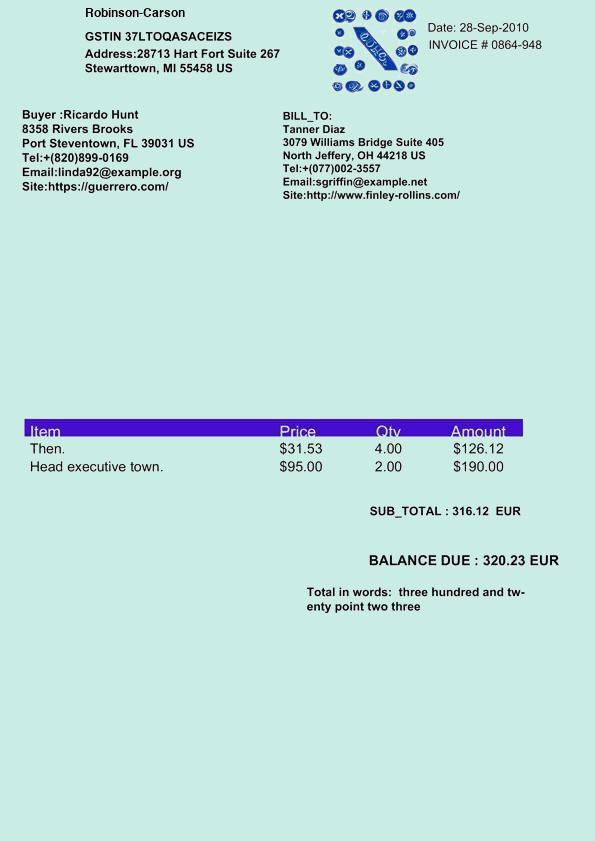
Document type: Invoice